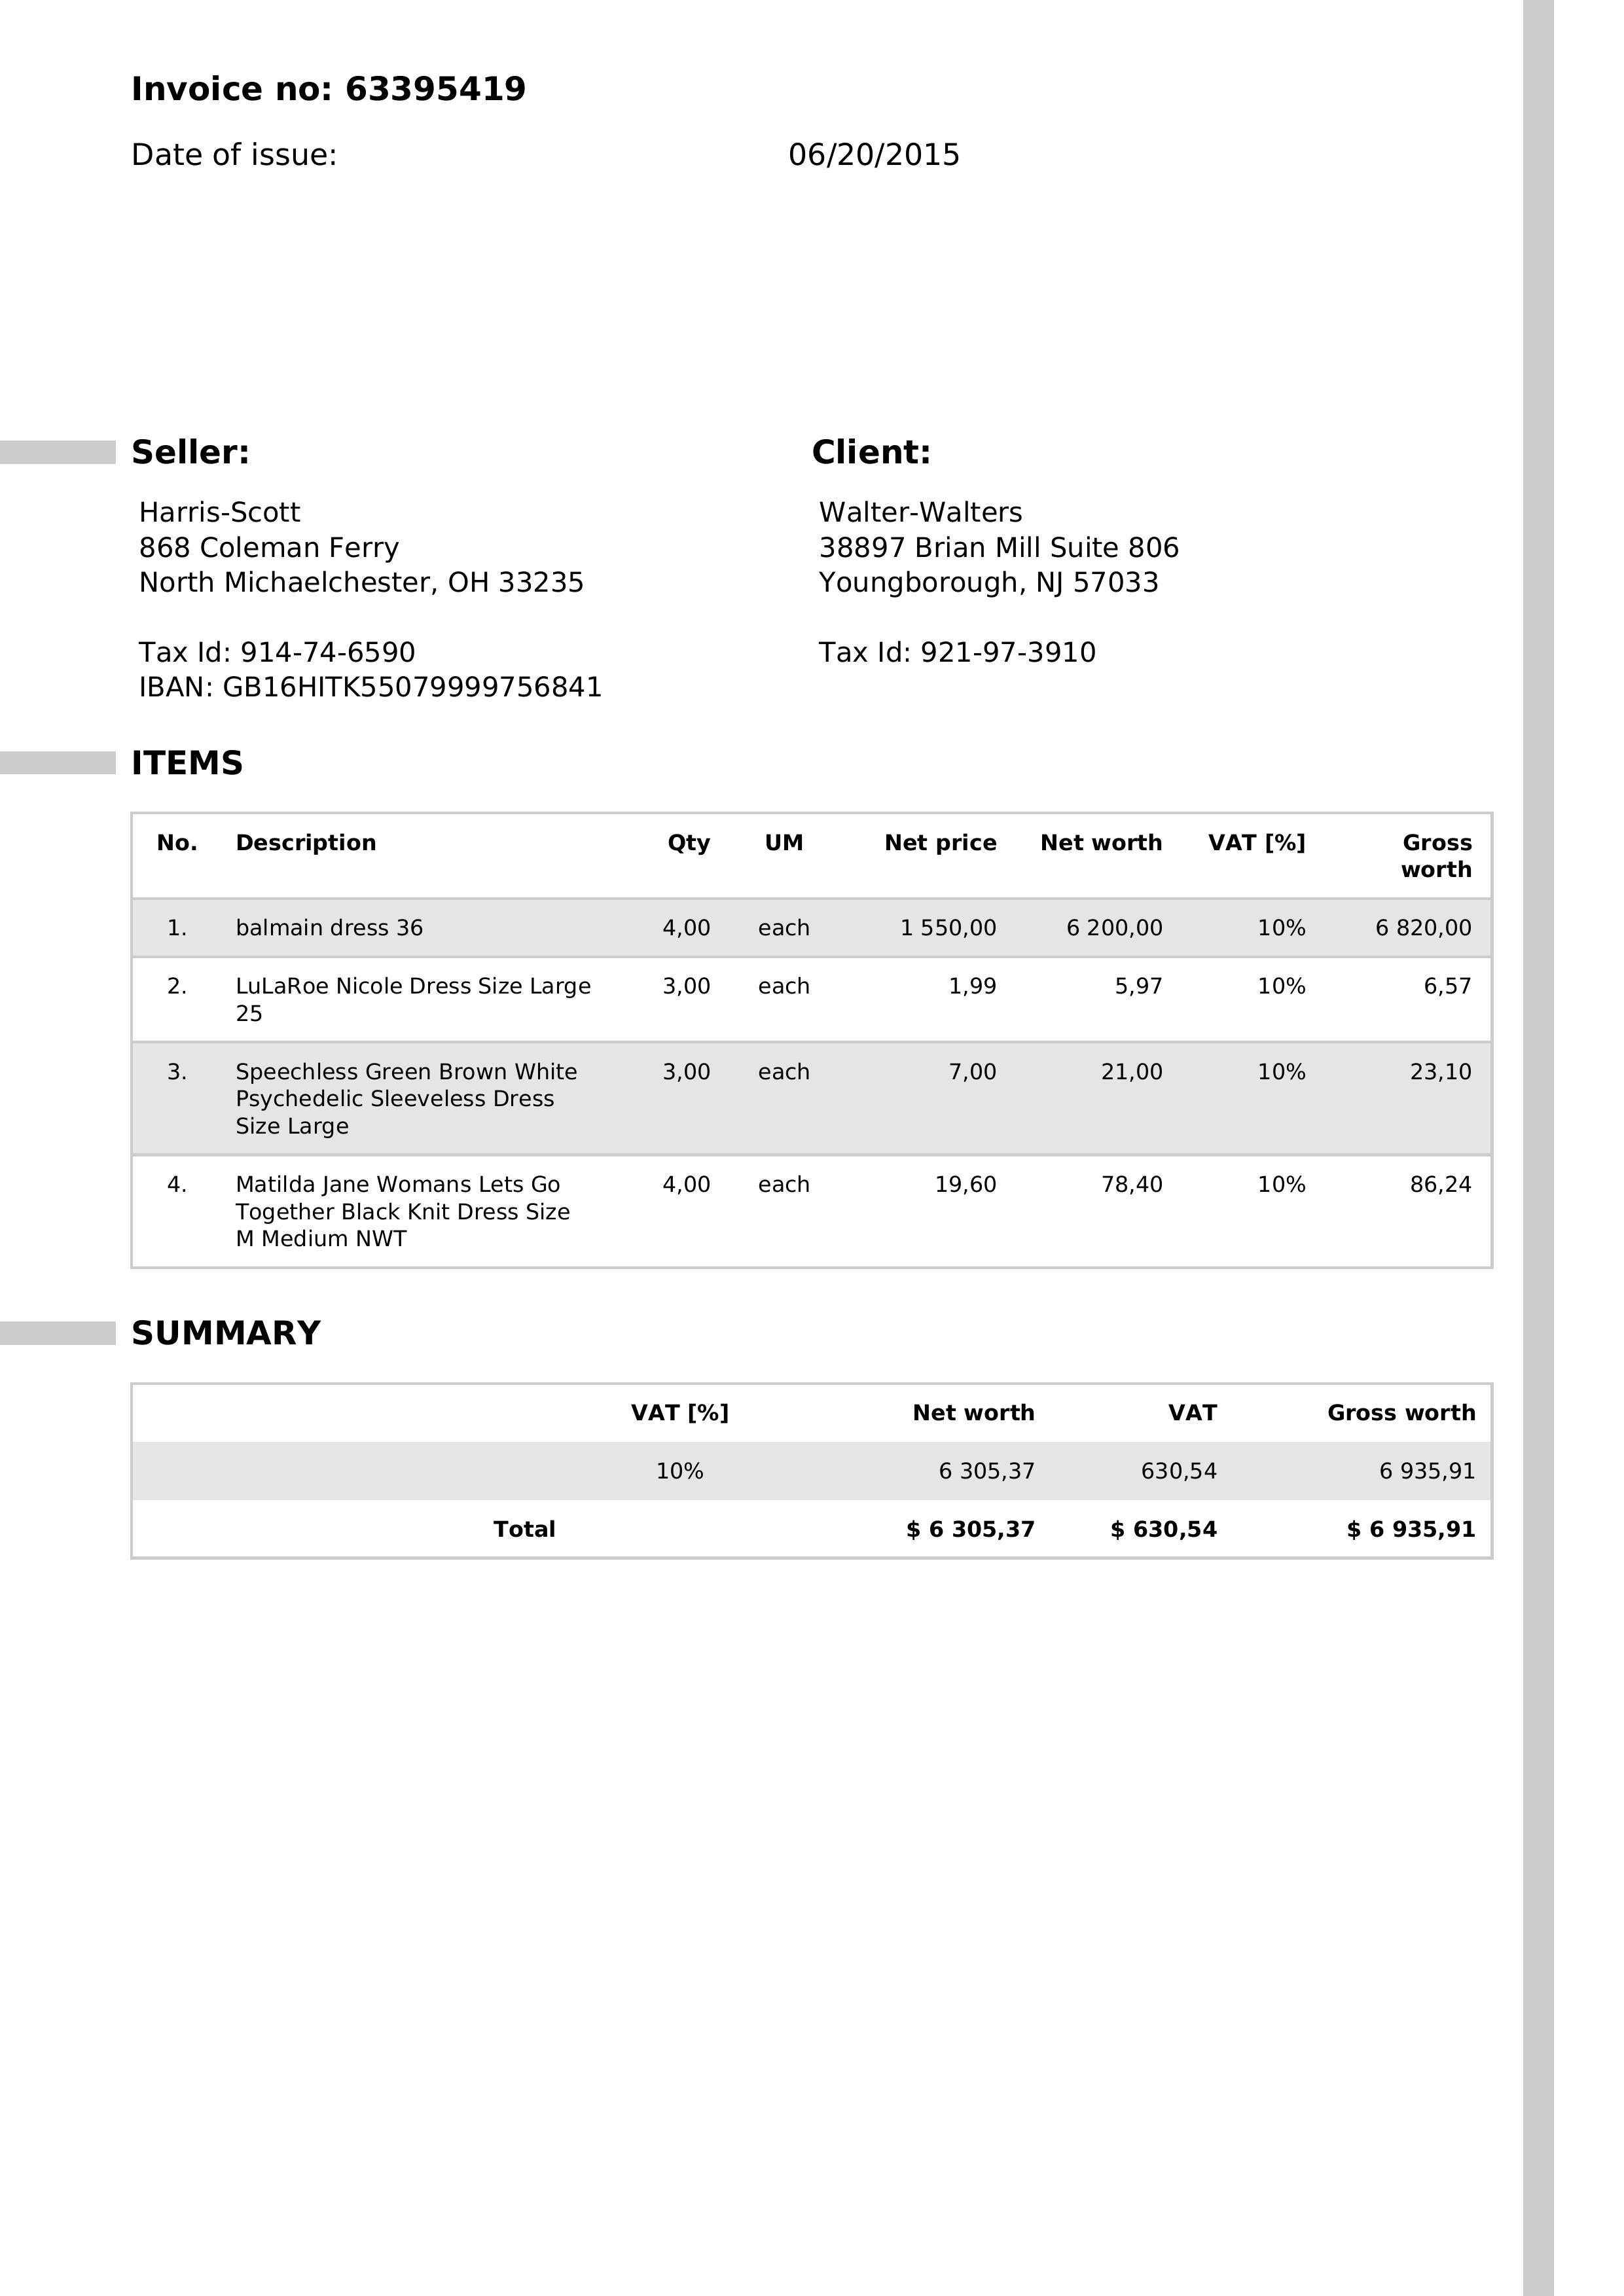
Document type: Invoice